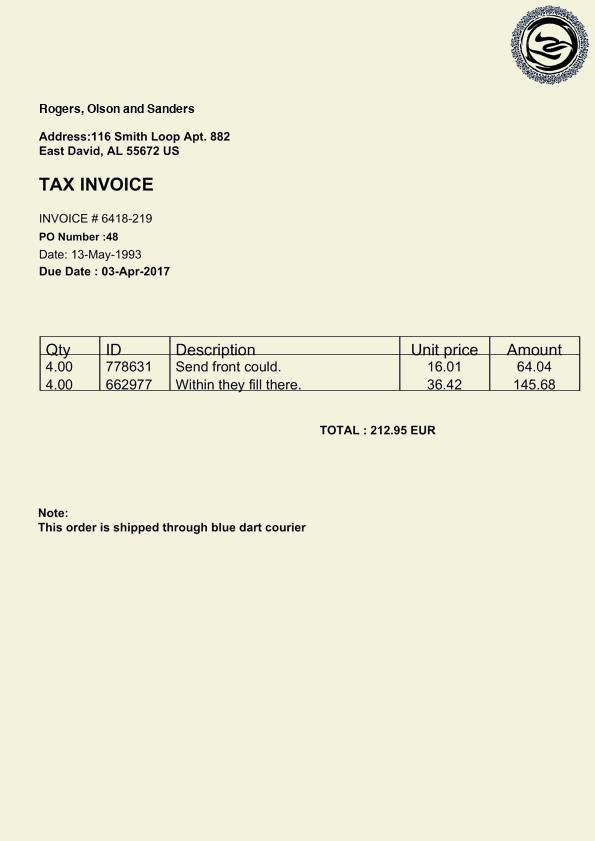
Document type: Invoice